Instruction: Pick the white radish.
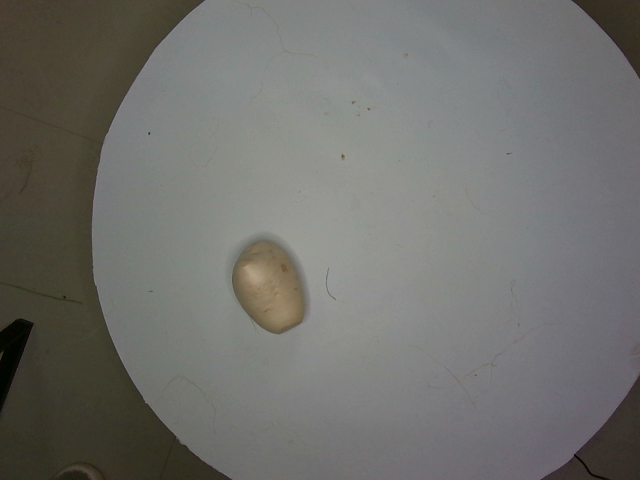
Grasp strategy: vertical